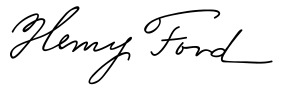
Signature of: henry ford